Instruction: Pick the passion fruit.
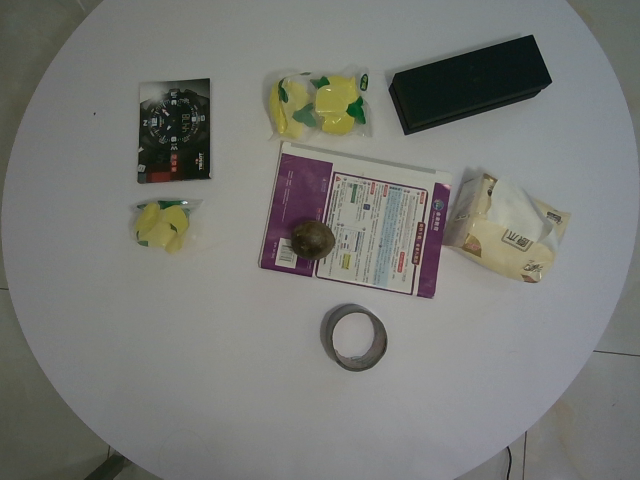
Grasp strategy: vertical